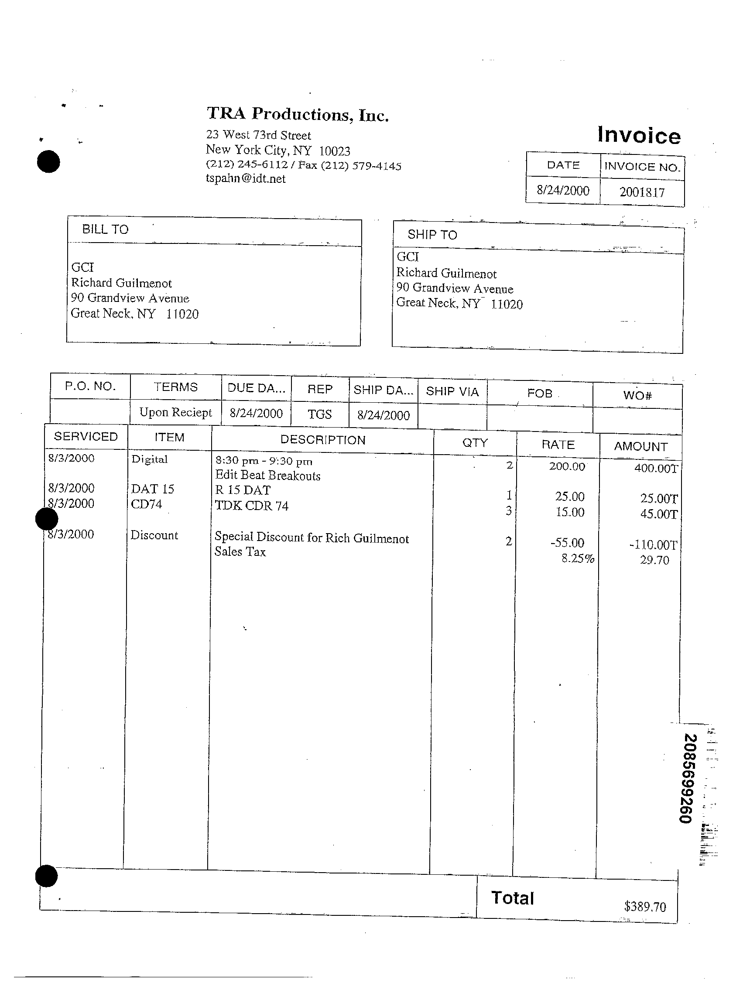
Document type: Invoice